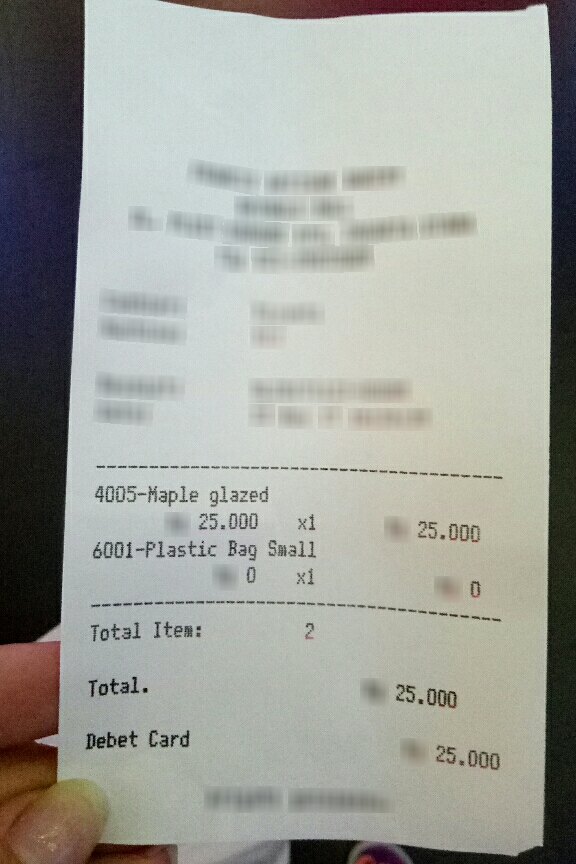
Number of items: 2
Total: 25.000
OCR text regions:
text: Total.
text: 25.000
text: Debet
text: Card
text: 25.000
text: Total
text: Item:
text: 2
text: 4005-Maple
text: glazed
text: x1
text: 25.000
text: 25.000
text: 6001-Plastic
text: Bag
text: Small
text: x1
text: 0
text: 0